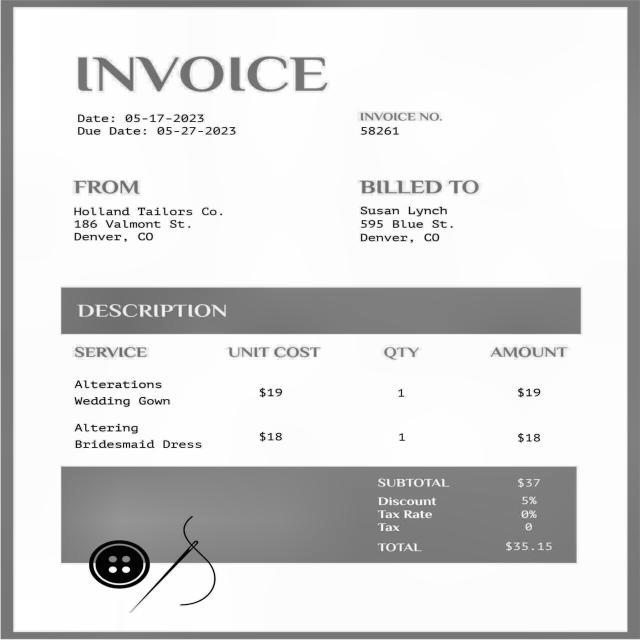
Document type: Invoice